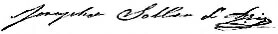
Signature of: josefa soller